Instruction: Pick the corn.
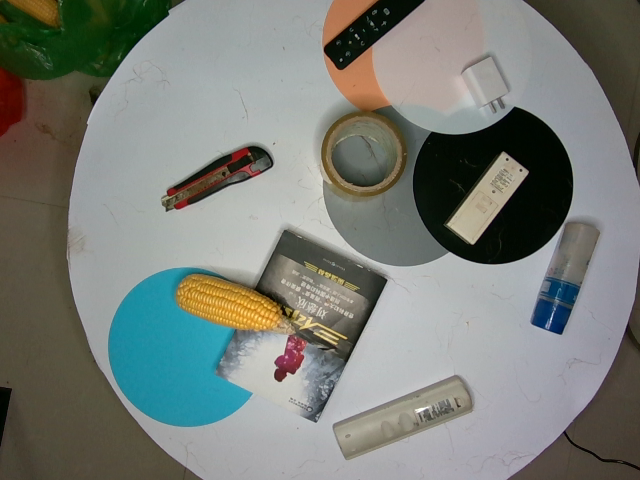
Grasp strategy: vertical